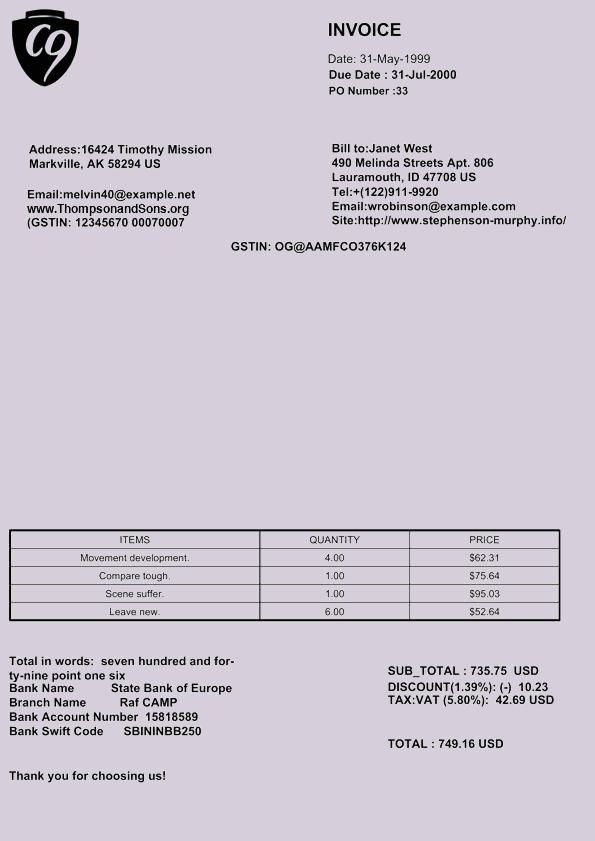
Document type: Invoice